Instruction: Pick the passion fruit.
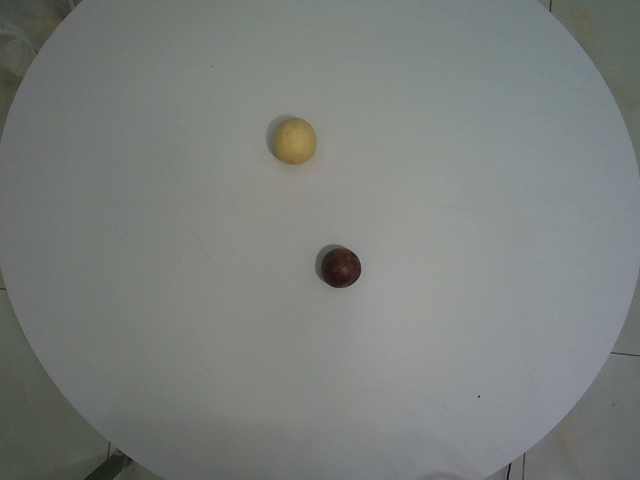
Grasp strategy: vertical